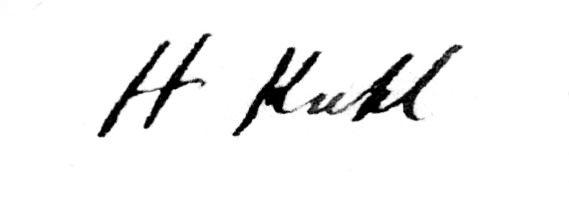
Signature of: heinrich kuhl